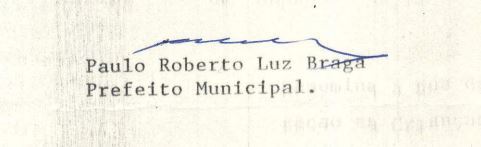
Signature of: paulo braga